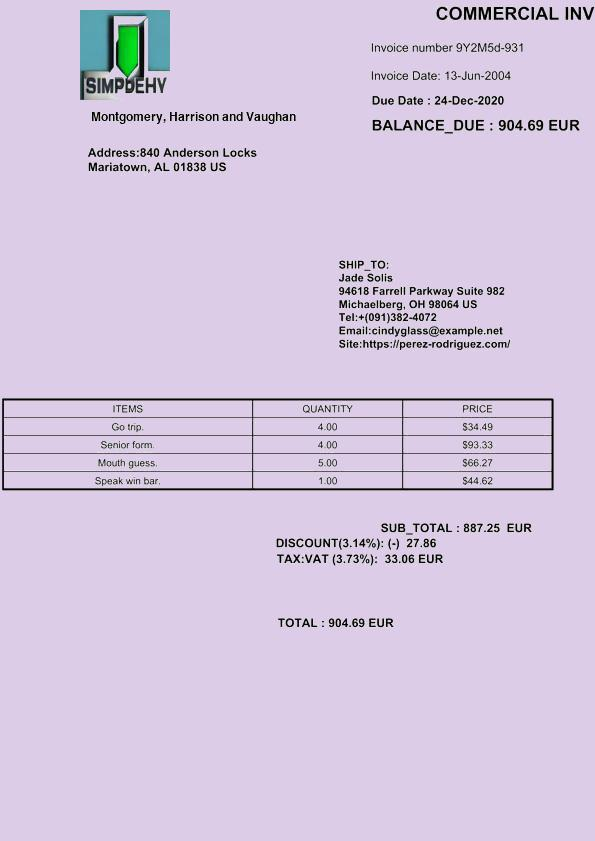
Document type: Invoice